Question: How is the history relevant to the case?
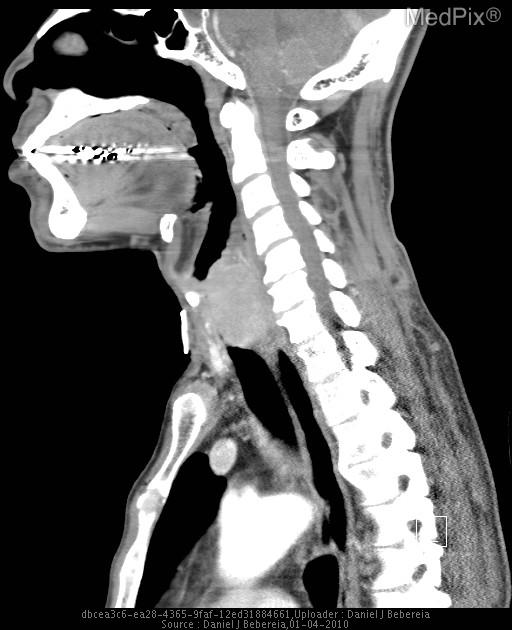
Answer: The patient's history of This 51yo man has a history of progressive recurrent stridor and hoarseness.  He has been admitted multiple times for respiratory distress.  He has known laryngeal papillomatosis with +HPV. is key in understanding the case.